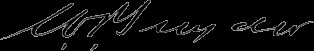
Signature of: william penn snyder